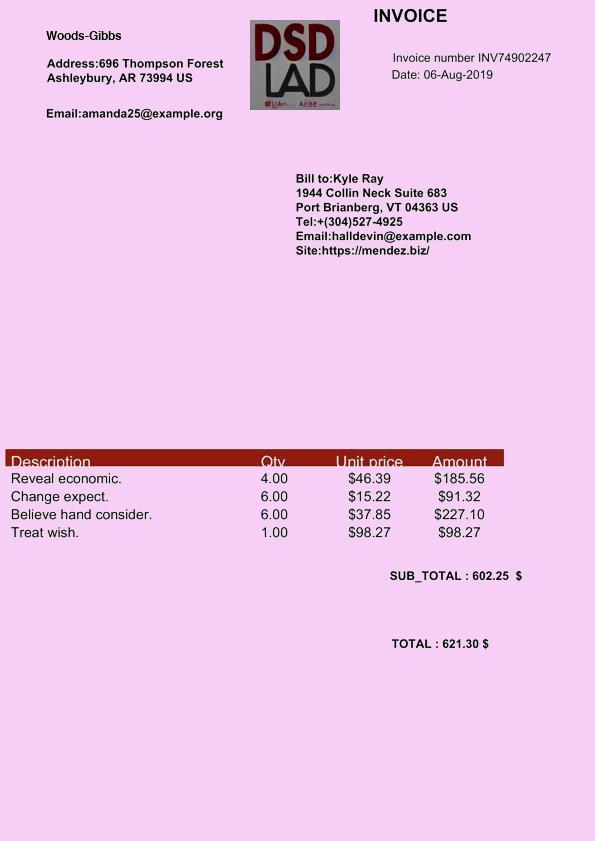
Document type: Invoice